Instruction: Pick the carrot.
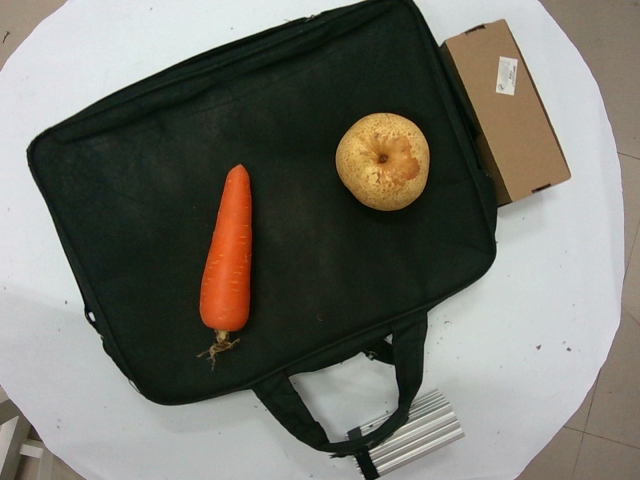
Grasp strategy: vertical